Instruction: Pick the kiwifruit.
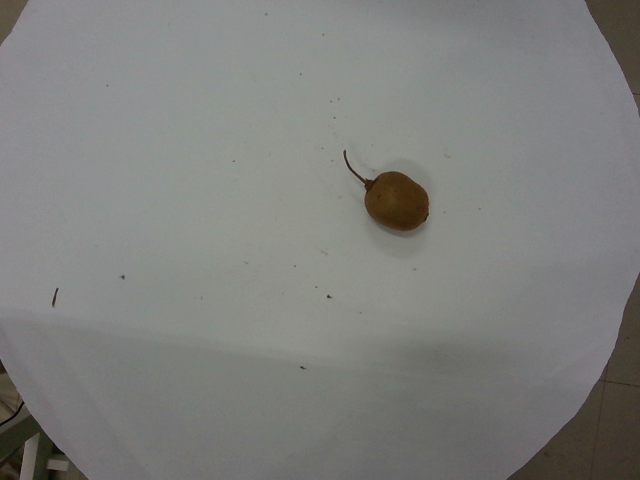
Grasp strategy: vertical